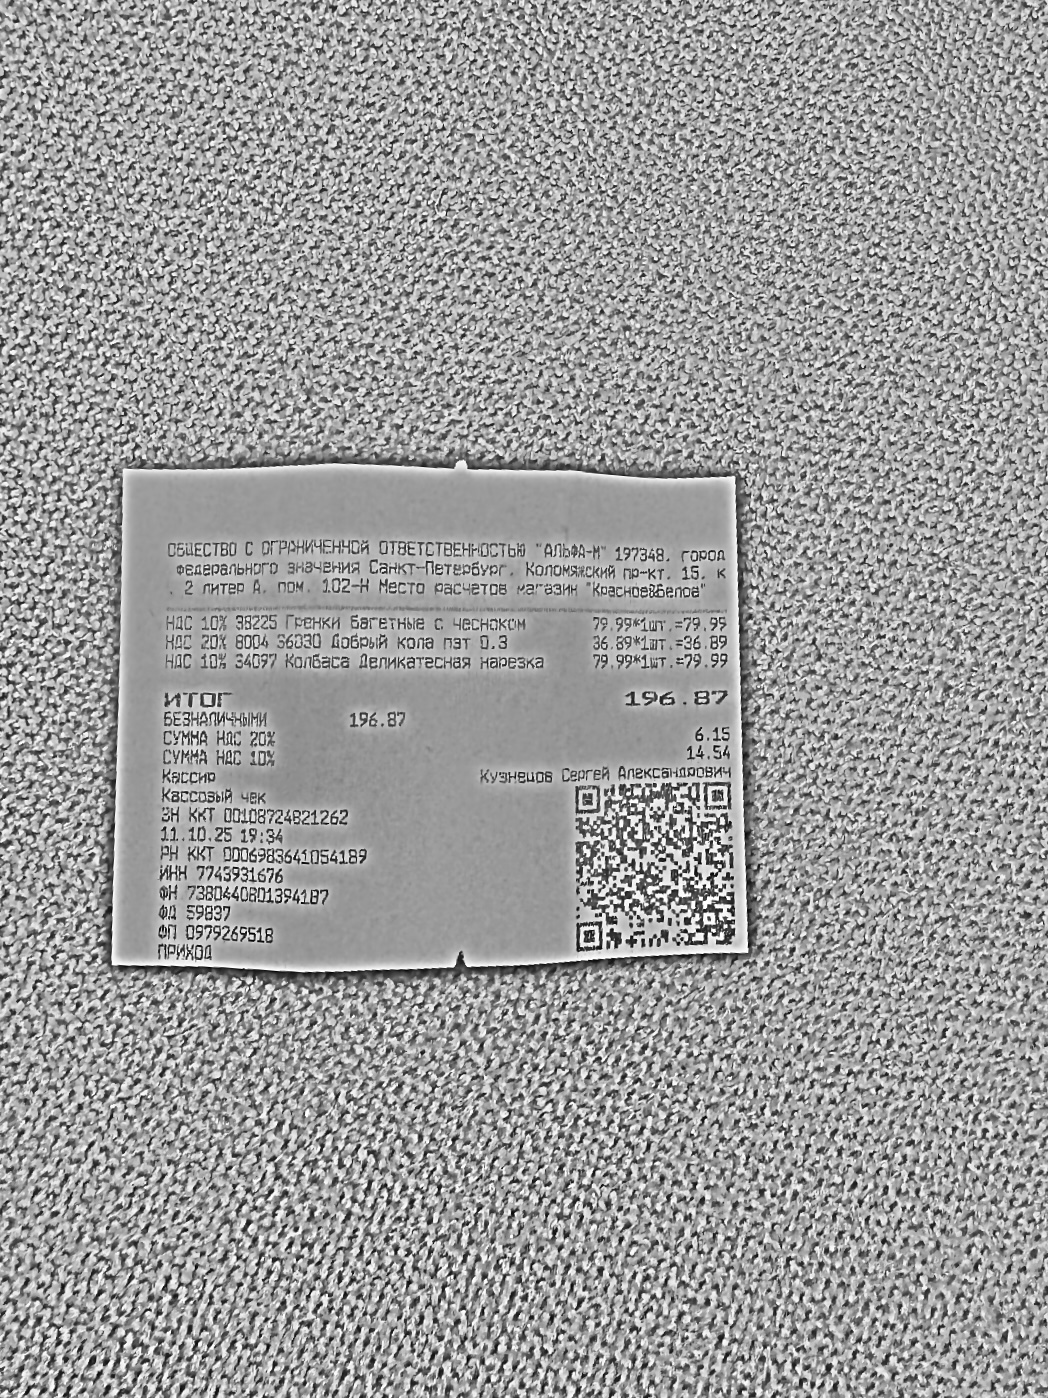
Продавец: ОБЩЕСТВО С ОГРАНИЧЕННОЙ ОТВЕТСТВЕННОСТЬЮ "АЛЬФА-М"
ИНН: 7743931676
Дата: 11.10.25
Товары: Гренки Багетные с чесноком; Добрый кола пэт 0.3; Колбаса Деликатесная нарезка
Количество: 1.000; 1.000; 1.000
Цена: 79.99; 36.89; 79.99
Сумма: 79.99; 36.89; 79.99
Итого: 196.87